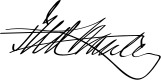
Signature of: frederick stanley 16th earl of derby